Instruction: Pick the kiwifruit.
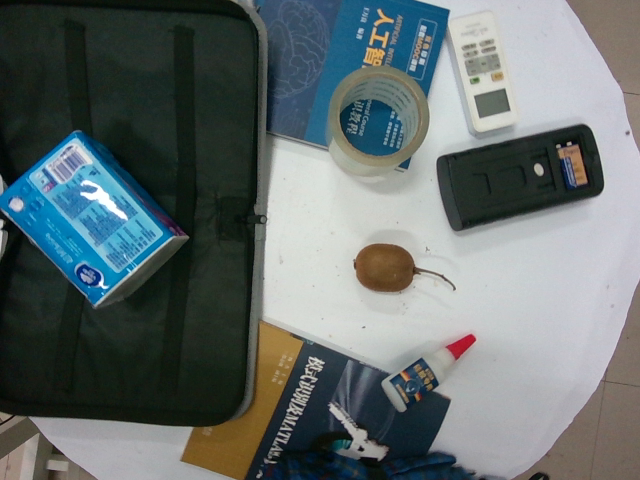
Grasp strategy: vertical